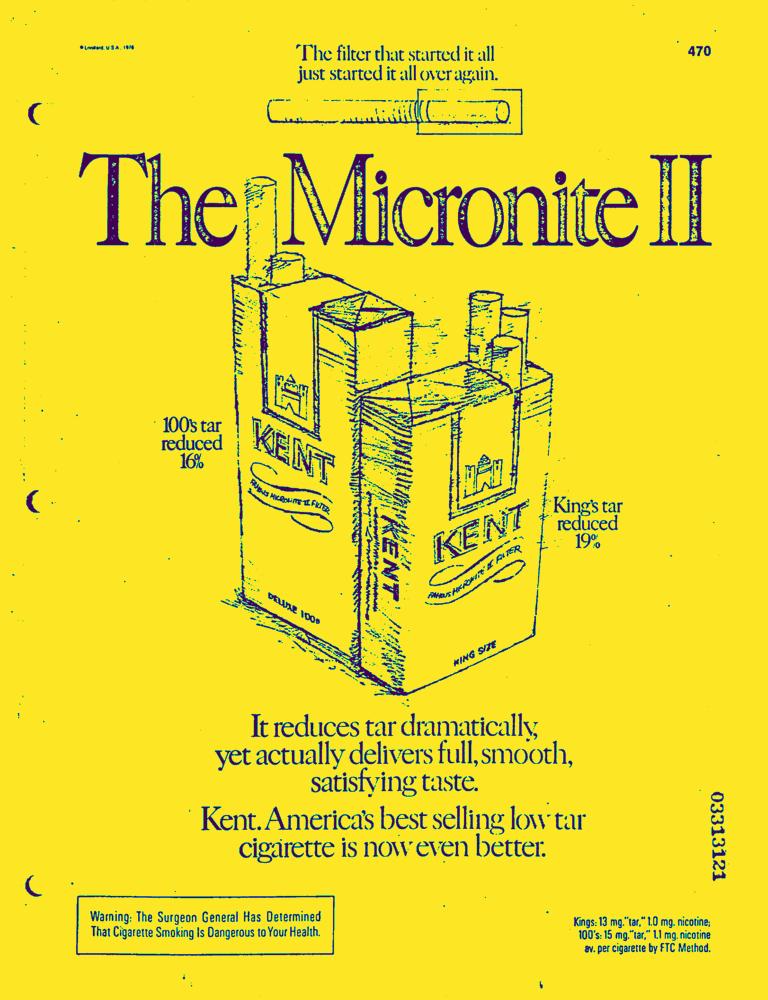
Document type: AD